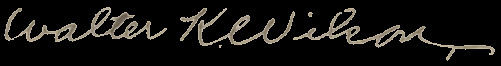
Signature of: walter k wilson